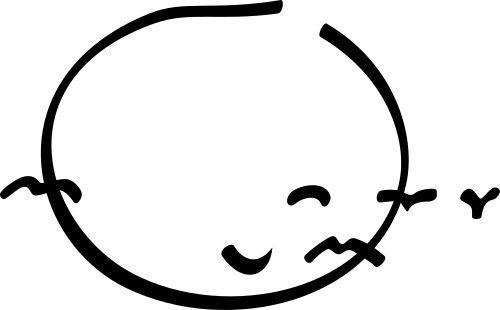
Signature of: monty oum